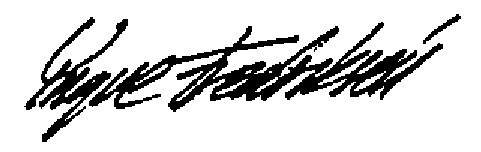
Signature of: yngve fredriksén